Question: Explain the disease:
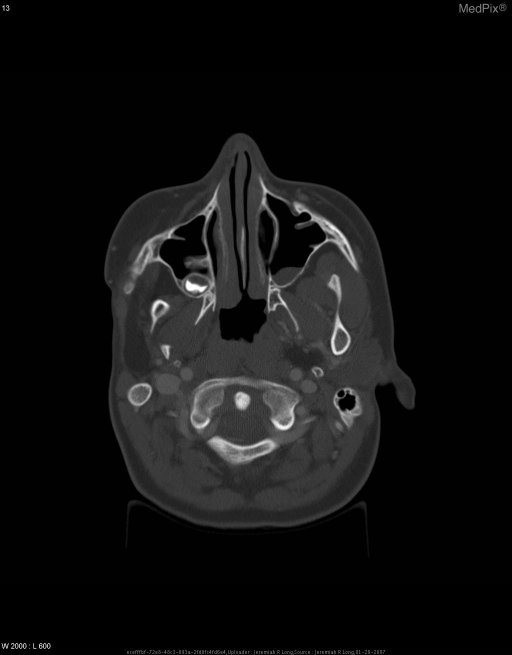
Answer: The disease is discussed as: Goldenhar Syndrome comprises a spectrum of congenital facial, ocular and vertebral abnormalities.  First described in 1952 by Dr. Goldenhar, this rare syndrome involves malformations of the ear (microtia), mandible, maxilla, eye, facial muscles and vertebral bodies.  In the majority of cases, these malformations occur unilaterally, although bilaterality can occur.  When these findings occur unilaterally, and without vertebral involvement, the disorder is often referred to as hemifacial microsomia.  Additional involvement of the vertebral bodies is then referred to as Goldenhar syndrome.  Overall these grouped malformations fall under the oculo-auriculo-vertebral spectrum (OAV spectrum).  The heart, limbs and kidneys can also be affected within this spectrum.

     Goldenhar syndrome is believed to occur randomly without an any genetic cause, although research into a multifactoral inheritance pattern is ongoing.  This disorder occurs more frequently in males (~70%), and is associated clinically with hearing, vision, and mastication problems.  Affected patients typically enjoy normal life expectancies and normal intelligence (approximately 10% of patient display moderate learning disabilities).  Cosmetic surgery consultation, orthodontic planning and speech and hearing therapy are important early interventions for patients with Goldenhar Syndrome.